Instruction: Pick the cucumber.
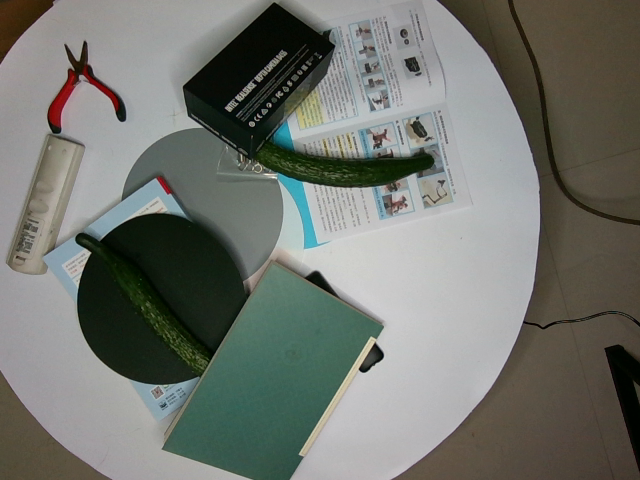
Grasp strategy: vertical